Question: Explain the disease:
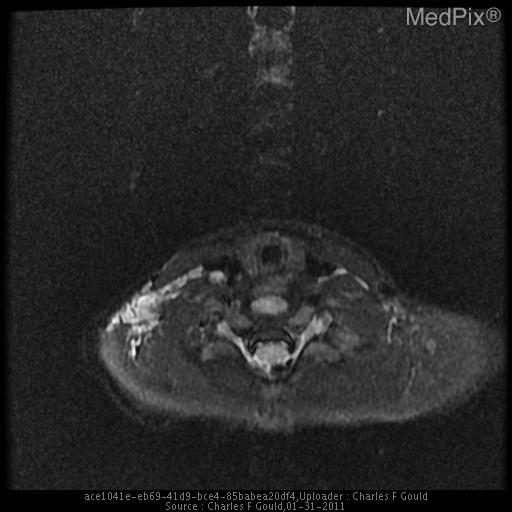
Answer: The disease is discussed as: Overall, hemangiomas are present in 10-12% of Caucasian children - mostly as cutaneous lesions, often called "strawberry marks".

Intra orbital vascular lesions account for 5-20% of all orbital masses in children.  Some of these are neoplastic (capillary hemangioma) while others are malformations including venous varices and cavernous hemangioma.  Capillary hemangiomas are composed of variably sized vascular spaces that are lined by proliferating endothelial cells.  Capillary hemangiomas have been reported as the most common vascular tumor of the orbit, representing 5-12% of pediatric orbital lesions.

Multiple synonyms have been used for these lesions, including infantile hemangioma, benign hemangioendothelioma,  and hemangioblastoma.  However, these terms are neither distinctive nor accurate and the most commonly used term is “capillary hemangioma” – to allow distinction from the “cavernous hemangioma” (AKA “cavernoma”, cavernous malformation).  The cavernous hemangioma is one of the most common orbital masses in the adult patient.  The latter process is malformative and not neoplastic. [Mulliken 1982 PMID: 7063565]

Orbital hemangiomas have been reported in association with PHACES (Posterior fossa malformations, Hemangiomas, Arterial anomalies, Cardiac defects and coarctation of the Aorta, Eye abnormalities, and Sternal abnormalities or ventral developmental defects); and also with blue rubber bleb nevus syndrome. [McCannel 1996 PMID: 8643250]

Orbital capillary hemangiomas (OCH) may be supplied either by branches of the internal (e.g. ophthalmic) or external carotid artery, and may extend intracranially through the superior orbital fissure or optic canal.

•  Clinical
Orbital capillary hemangioma (from now on just “hemangioma”) present as sporadic lesions in childhood, with approximately 1/3 as congenital lesions noted at birth.  The majority will present during the first decade.  Almost half of them may enlarge during a Valsalva maneuver or with crying.  There is a slight female predilection of 3:2 over males vs. up to 3:1 for cutaneous hemangioma.  These endothelial vascular neoplasms typically proliferate in the first few months after presentation; and, then most stabilize – often at an alarming size.  The natural history in most patients is for the lesions to stabilize for a period of years, and then begin spontaneous involution in adolescence, typically from 4-8 years of age.  Some cases have been followed for up to 18 years, with eventual spontaneous but slow involution. [Henderson JW Ophthalmology 1990 - PMID: 2342808]

In addition to the obvious facial discoloration and mass, capillary hemangiomas may interfere with vision, cause proptosis, diplopia or amblyopia, and even optic atrophy.  [Yap EY 1998 - PMID: 9703301]

•  Gross Pathology
These lesions are usually ruby-red soft, rounded and occasionally lobulated masses.  Lesions with skin or subcutaneous involvement are often called “strawberry” lesions due to their red color.

•  Histology
These lesions are usually well demarcated from surrounding tissues.  The histology varies with the phase of the lesion.  In younger patients, while the lesions are “active” or growing, histology shows mitotic activity from plump proliferating endothelial cells that surround small irregular vascular spaces.  Mast cells may be increased within the lesion.  Classically, involution begins within the center of the mass, and the advances outward.  Fatty and fibrous tissue surround the vascular space; and, the fibro-fatty tissue eventually replaced the vascular stroma.  These features allow distinction from cavernous hemangiomas, that have larger vascular spaces that are lined by flattened endothelial cells.

•  Imaging
» US
Ultrasound may play a dual role in capillary hemangioma – demonstrating the lesions as well as documenting their vascularity.  [Verity DH EYE 2006 - PMID: 17019424]  US shows great variability in lesion appearance, but can well document high-velocity flow in (100-1000 times normal) in feeding vessels.  [Verity2006]  Lesion involution is often preceded by stabilization in the rate of flow increase.  Although US can be used to follow the progression-regression sequence in these tumors, MR provides the best evaluation in the diagnostic phase.

» CT
The appearance of orbital capillary hemangiomas varies over time.  Most commonly during the growing phase, they will appear as intensely enhancing lesions, that may be either well demarcated or poorly marginated.  Lesions may be more dense than brain (50-60 HU) due to the blood filled vascular spaces.  In the involution phase, the attenuation of the lesion will decrease, as fibro-fatty tissue replaces the vascularity.

» MR
These lesions are usually well demarcated discrete lobulated masses with internal septations.  They are usually dark on T1W and become hyperintense with T2-weighting.  Bright contrast enhancement after Gadolinium is almost universal in these lesions.  As these lesions involute, fatty and fibrous tissue may replace the tumor and the lesion may show areas of T1 shortening.

» Treatment and Prognosis
The majority of these lesions will undergo spontaneous regression as the child ages.  About one-half will show involution by age 5, and the overwhelming majority will show clear signs of involution by seven or eight years.  Lesions that present at younger ages may also regress earlier in the life of the child.  Both oral and parenteral steroids, interferon therapy, and surgery may be used when vision is threatened by periocular lesions.  Fractionated stereotactic radiation may have potential benefit in some cases that do not regress or are not amenable to surgery.  [Tsao MN J. Neurosurgery 2003 - PMID: 12546367]